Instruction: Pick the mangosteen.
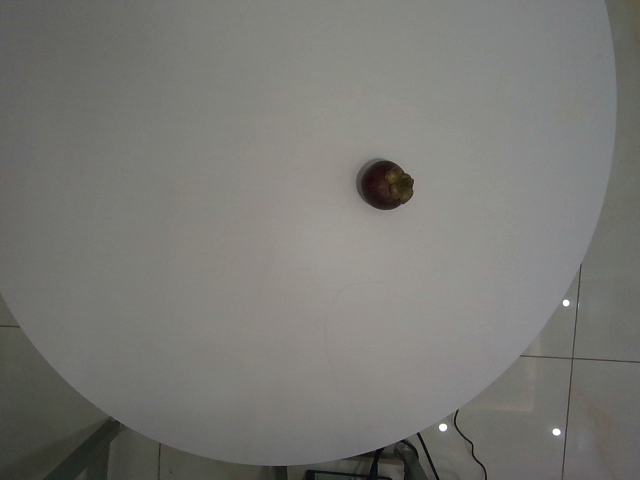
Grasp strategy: vertical